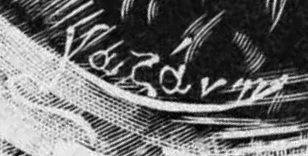
Signature of: eleftherios kazanis